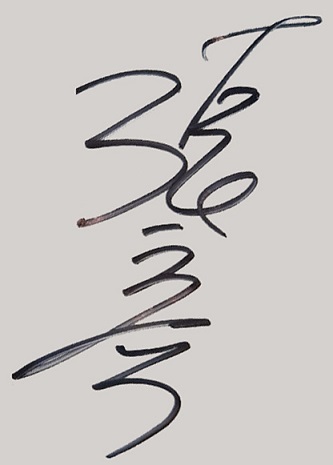
Signature of: pinky cheung